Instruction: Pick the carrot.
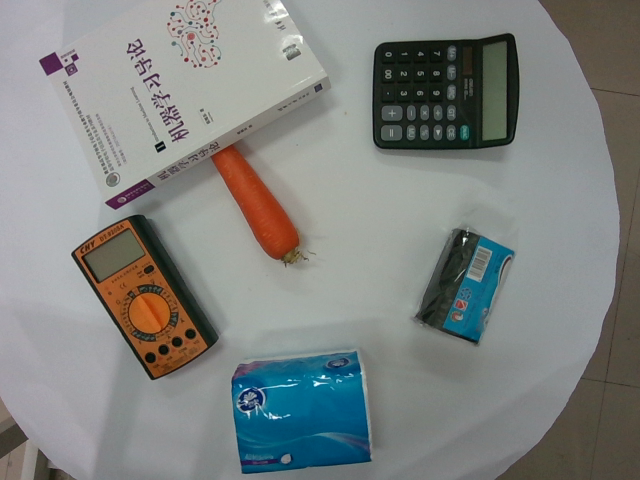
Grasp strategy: vertical